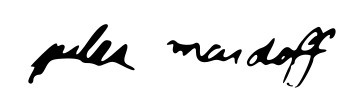
Signature of: jules maidoff